Question: What is the property identification or parcel number listed?
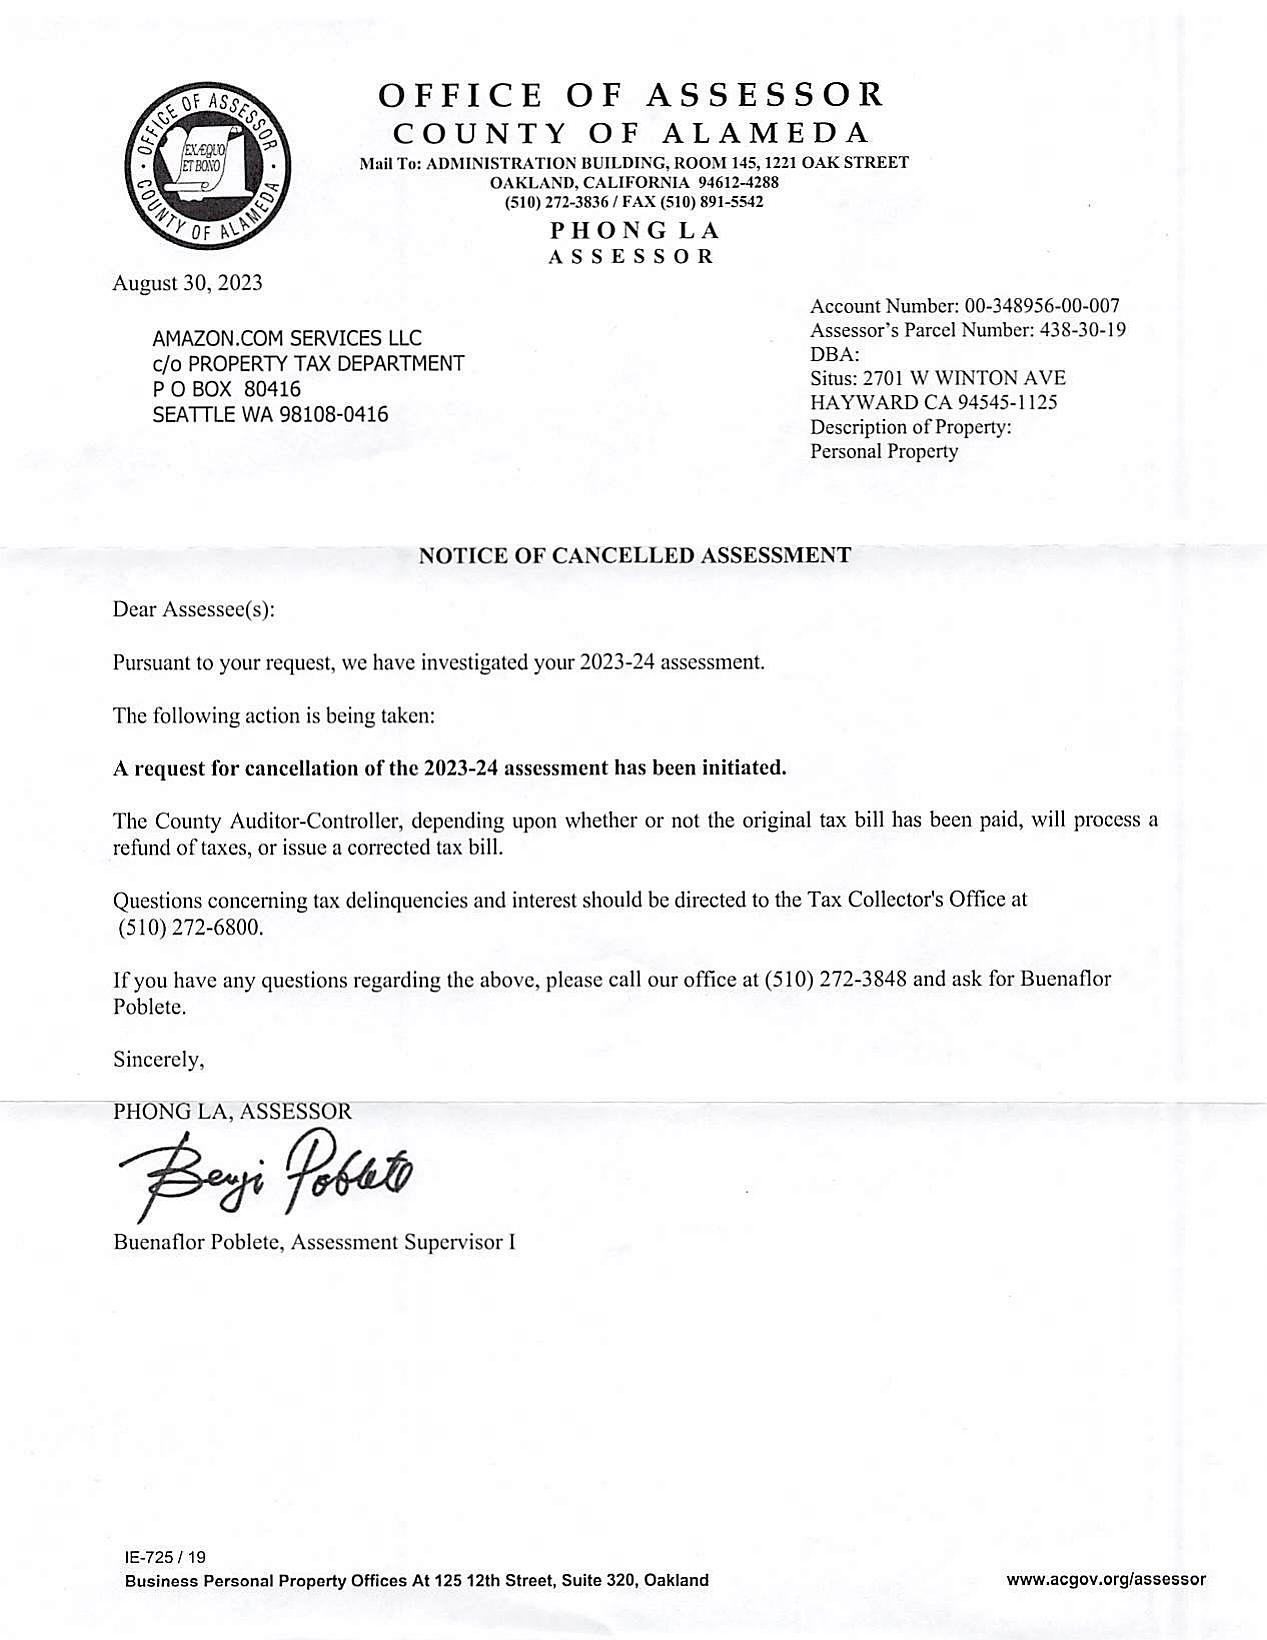
Answer: "438-30-19"